Question: What type of tax is indicated in the document, personal property or real estate?
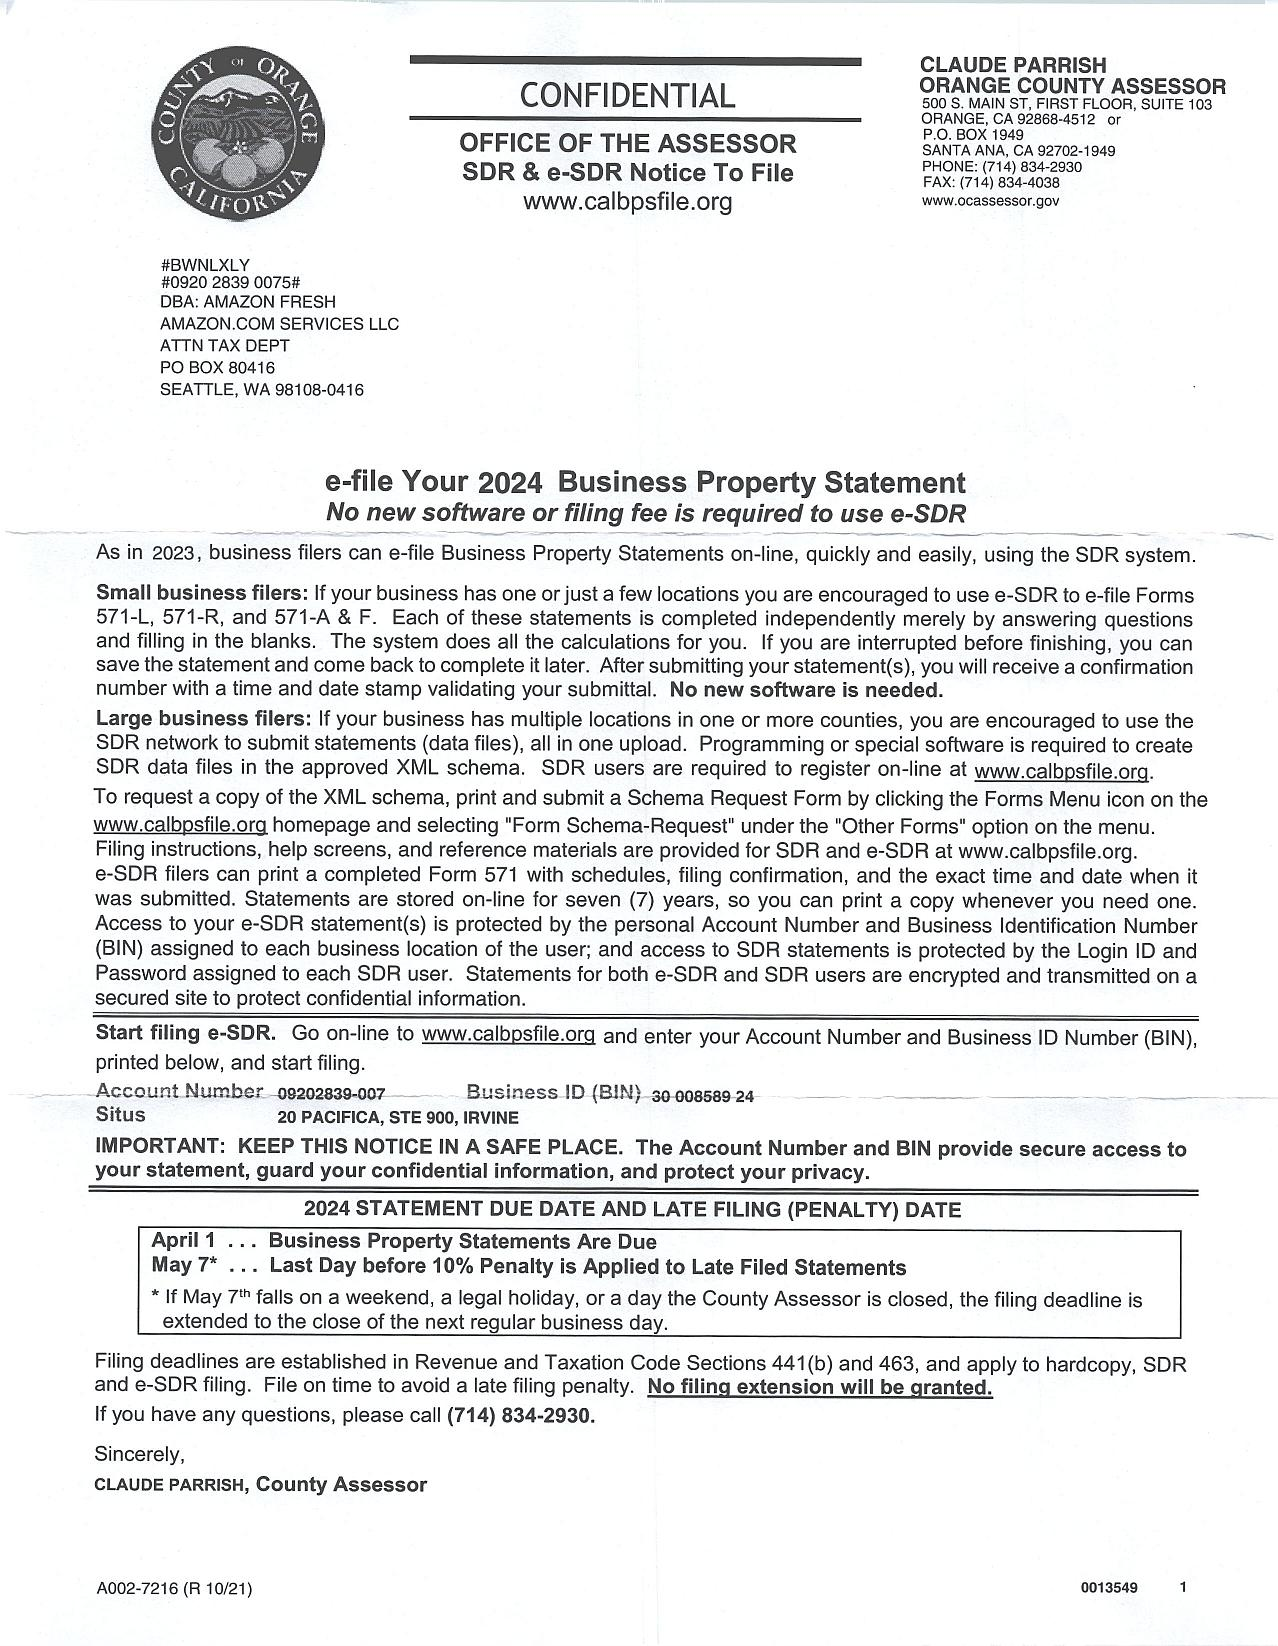
Answer: "Business Property Tax"